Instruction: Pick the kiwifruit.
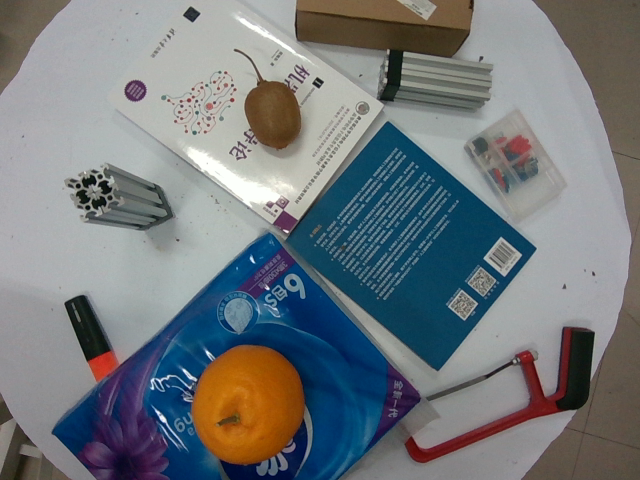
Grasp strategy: vertical